Question: Talk about the condition:
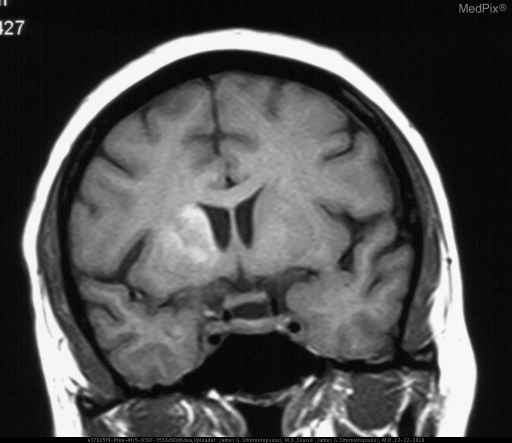
Answer: The disease is discussed as: Hyperglycemic hemichorea/hemiballismus is a recognized entity, seen most often in older patients, women more often than men, Type 2 diabetes mellitus (DM), presenting with a blood glucose > 400 mg/dl - and usually without ketosis.  It has been reported more often in Asian women.

This may be the patient's first presentation with DM.  The "classic" MR findings include unilateral or bilateral signal changes in the basal ganglia (putamen >> caudate) on MR and CT.

Most characteristic is T1 hyperintensity in the putamen; and, corresponding T2 hypointensity.  CT scans may show hyperattenuation in the putamen.

In most patients, both the clinical and the imaging findings are reversible with control of blood sugar.

REFS for hyperintense basal ganglia - http://www.ncbi.nlm.nih.gov/sites/entrez?db=pubmed&cmd=link&linkname=pubmed_pubmed&uid=7677016
PMID: 7677016

Possible explanations for the imaging features (hyperattenuation on CT, Dark Bright T1, Dark T2) include blood-brain-barrier breakdown (BBB), deposition of calcium and mineralization, microhemorrhages, myelin destruction, and manganese associated with reactive astrogliosis.  Some of these would be acute (contrast and hemorrhage), and others more likely to be subacute or chronic (mineralization and astrogliosis).

References below courtesy of
Michael H Lev, MD, FAHA
Director, Emergency Neuroradiology and Neurovascular Lab
Massachusetts General Hospital
Associate Professor of Radiology
Harvard Medical School
---------------------------------------------------------------
Wintermark M, Fischbein NJ, Mukherjee P, Yuh EL, Dillon WP. Unilateral putaminal CT, MR, and diffusion abnormalities secondary to nonketotic hyperglycemia in the setting of acute neurologic symptoms mimicking stroke.
AJNR Am J Neuroradiol. 2004 Jun-Jul;25(6):975-6.
PMID: 15205134

Abstract
A 75-year-old Asian man presented with two episodes of chorea associated with nonketotic hyperglycemia. His chorea rapidly resolved after restitution of a normal serum glucose level, although an MR image obtained at the time of acute symptoms demonstrated high signal intensity on T1-weighted images, low signal intensity on T2-weighted images, and restricted diffusion, all involving the left putamen. A CT scan obtained 1 month later demonstrated faint hyperattenuation of the involved putamen. The reported pathophysiologic considerations for these imaging features are reviewed, and an original explanation is proposed.

Comments
AJNR Am J Neuroradiol. 2005 Jan;26(1):194; author reply 194-5.  PMID: 15661727

----------------------------------------------------------------------
Lai PH, Tien RD, Chang MH, Teng MM, Yang CF, Pan HB, Chen C, Lirng JF, Kong KW. Chorea-ballismus with nonketotic hyperglycemia in primary diabetes mellitus.
AJNR Am J Neuroradiol. 1996 Jun-Jul;17(6):1057-64.

Abstract
PURPOSE: To describe the neuroimaging (Ct, MR, and single-photon emission CT [SPECT]) findings in a series of patients with chorea-ballismus associated with nonketotic hyperglycemia in primary diabetes mellitus and to correlate the imaging findings with the clinical presentation.

METHODS: The neuroimaging and clinical data from 10 patients with chorea-ballismus associated with nonketotic hyperglycemia in primary diabetes mellitus were evaluated. Family and drug histories, as well as other causes of chorea, were excluded. All 10 patients had CT, 5 also had MR imaging, and 3 had SPECT examinations. Three had follow-up CT and MR imaging studies, and MR findings were correlated with CT findings in 5 cases. Two experienced neuroradiologists, aware of the diagnosis but blinded to the clinical status of the patients, evaluated all images and reached a consensus as to the final
interpretation.

RESULTS: CT studies in 9 of 10 patients showed a hyperdense putamen and/or caudate nucleus; in 1, the CT findings were normal. T1-weighted MR images in all 5 patients who had MR imaging (including the patient with a normal CT study) showed hyperintense lesions without significant T2 signal alternation at the basal ganglia. In all 3 of the patients who had SPECT studies of the brain, the scans revealed hypoperfusion at corresponding areas. All 3 follow-up studies depicted resolution of the lesions in the abnormal basal ganglia. Increased hypointensity on T2-weighted and gradient-echo T2*-weighted images was also
observed in the sequential MR images. In all patients, the initial side of involvement correlated well with the neuroimaging findings. The chorea resolved within 2 days after treatment of the hyperglycemia in 9 patients.

CONCLUSION: In patients with chorea-ballismus associated with nonketotic hyperglycemia in primary diabetes mellitus, CT and T1-weighted MR images show unilateral or bilateral lesions of the putamen and/or caudate. SPECT scans show hypoperfusion. These findings may be related to petechial hemorrhage and/or myelin destruction. Early recognition of these imaging characteristics may facilitate diagnosis of primary diabetes mellitus with hyperglycemia and prompt appropriate therapy.

PMID: 8791916